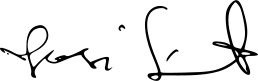
Signature of: josé sócrates